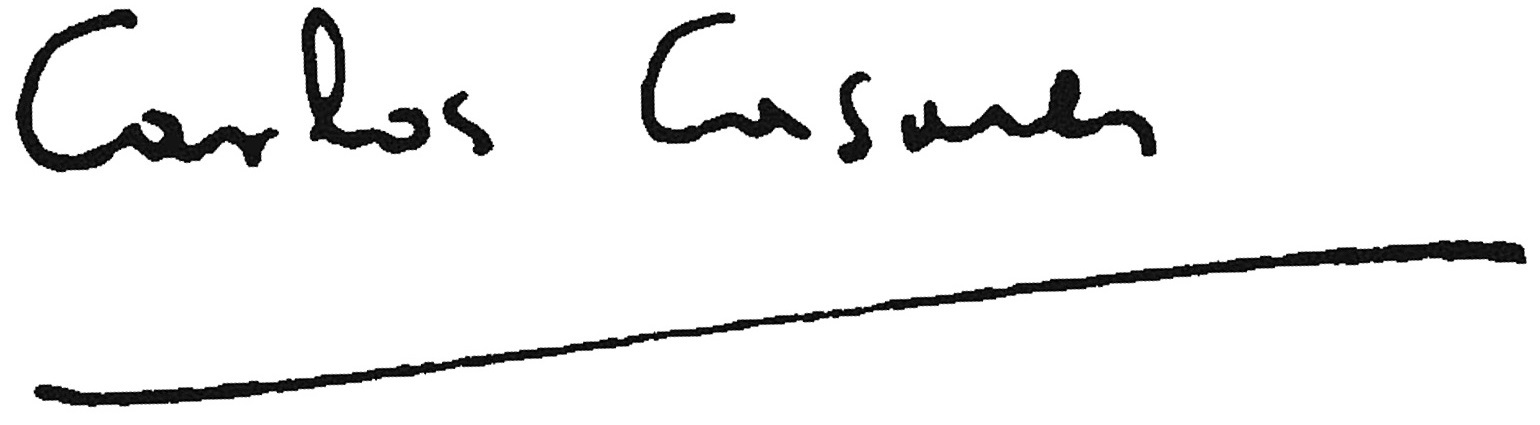
Signature of: carlos casares